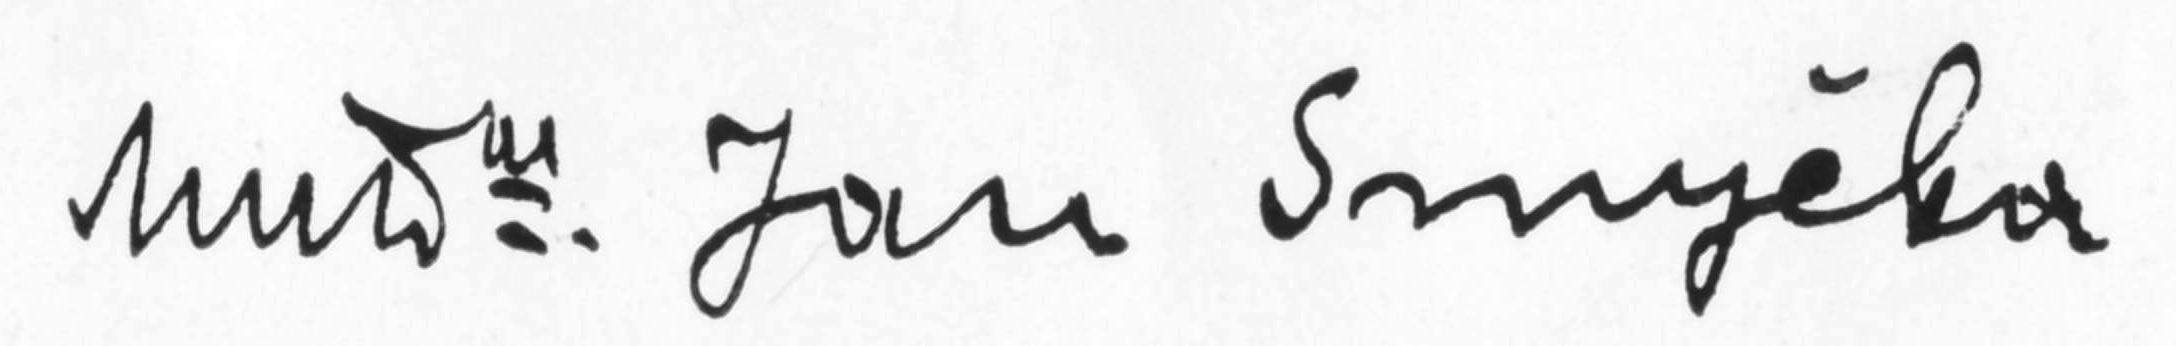
Signature of: jan smyčka